Patient: Female, age 58
A 58-year-old woman visited her primary physician with a chief complaint of exertional dyspnea that began 2 months before hospitalization. Chest radiography showed a reticulated pattern in both lower lung fields and bilateral hilar lymphadenopathy. The patient was referred to our hospital and admitted for further evaluation.
She was a current smoker with 60-pack-year smoking history. The findings on admission were as follows: New York Heart Association (NYHA) Class III, body temperature, 36C; blood pressure, 118/72 mmHg; pulse rate, 78/min; respiratory rate, 28/min; and SpO2, 88% (room air).
The laboratory tests on admission (Table 1) showed mild elevations in the patient's lactate dehydrogenase (LDH), surfactant protein-D (SP-D), carcinoembryonic antigen (CEA), and rheumatoid factor (RF) levels. The patient was negative for all connective tissue disease (CTD) markers. An arterial blood gas analysis showed hypoxemia and respiratory alkalemia. Pulmonary function tests showed a mild restrictive disorder (vital capacity, 76.9%), whereas the diffusing capacity of the lung for carbon monoxide (DLCO), as determined by the steady state method, was reduced to 33.5% of the predicted value. An electrocardiogram showed peaked p waves in leads II, aVF, and V1. Echocardiography showed that the left ventricular systolic function was maintained, while the right ventricular systolic pressure (RVSP) and tricuspid regurgitation pressure gradient (TRPG) were mildly elevated at 52.0 mmHg, 42.0 mmHg, respectively and the right ventricle was enlarged. We did not perform a 6-minute walk test. Chest radiography on admission (Fig. 1) showed a reticular pattern in both lower lung fields, bilateral hilar adenopathy, and right atrial enlargement. Chest computed tomography (CT) on admission (Fig. 2) showed bilateral hilar and mediastinal lymphadenopathy, ground glass opacities with lobular septal thickening, predominantly in both lower lung fields, and pulmonary artery enlargement.
Bronchoscopy was performed on hospital Day 5. TBLB of the right lower, middle, and upper lobes was performed. The histopathology was nonspecific, showing only alveolar septal fibrosis and small round cell infiltration, leading to a pathological diagnosis of chronic interstitial pneumonitis. The TBLB findings were again reviewed after the diagnosis was made. Although alveolar septal fibrosis and the fibrous obliteration of the small veins and venules were present (Fig. 3), these changes were slight and could not lead to the correct diagnosis. A thoracoscopic lung biopsy was contraindicated because of the high risk of morbidity and mortality. She was discharged from hospital on Day 17 with home oxygen therapy (1.5 L/min at rest and 3 L/min during exertion) to maintain SpO2 level of >90%. We continued the prescription of furosemide (20 mg/day) and enalapril (2.5 mg/day), which had been prescribed by her primary care doctor before admission.
However, the patient's symptoms did not improve. At approximately 6 months after her discharge from hospital, her dyspnea worsened due to a cold and she revisited our hospital. Since her SpO2 was 80-85% with 2 L/min of oxygen by cannula, the patient was readmitted to our hospital.
Laboratory tests showed an elevated LDH level, severe hypoxemia and the deterioration of her respiratory alkalemia (Table 2). An electrocardiogram showed peaked p waves in leads II, aVF, and V1, a deep S wave in lead I, and a negative T wave in lead III, all of which were consistent with right heart overload. Echocardiography showed a decreased left ventricular systolic function with an ejection fraction (EF) of 50%. Her RVSP and TRPG values were further elevated to 72.0 mmHg and 60.0 mmHg, respectively, and right ventricular enlargement and ventricular septal flattening were observed. In addition to a reticular pattern in both lower lung fields and bilateral hilar lymphadenopathy, chest radiography also showed right atrial enlargement and a right pleural effusion (Fig. 4). Chest CT revealed an increase in bilateral hilar and mediastinal lymphadenopathy, a small amount of right pleural effusion, a severely enlarged pulmonary artery, increased pulmonary vascular markings, and a reticular granular pattern, predominantly in the lower lung fields (Fig. 5). We could not perform pulmonary function tests or a 6-minute walk test.
Based on the marked hypoxemia, the imaging findings of a reticular pattern with lobular septal thickening, and the TBLB findings during her previous hospitalization, an acute exacerbation of interstitial pneumonitis was initially considered. Steroid pulse therapy (methylprednisolone [1 g for 3 days]) was started on admission. Her SpO2 was maintained at about 95% with an oxygen cannula (2 L/min), and there was a slight temporary improvement in her exertional dyspnea. However, on hospital Day 14, the patient's dyspnea and oxygenation worsened, and 12 L/min of 50% oxygen by venturi mask was required to achieve an SpO2 of 95%. Thus, a second course of steroid pulse therapy was administered. In addition, her brain natriuretic peptide (BNP) was elevated to 827 pg/mL, pleural effusion developed, and echocardiography showed an increase in TRPG to 62.1 mmHg (Fig. 6a). Diuretics were added to treat the patient's worsening right heart failure.
Her respiratory status improved with an SpO2 level of >=90% on 6 L/min of oxygen by cannula. However, the patient developed severe lower leg edema, and echocardiography on hospital Day 42 showed a further increase in TRPG to 72.9 mmHg (Fig. 6b). For the PH with right heart failure, beraprost sodium (120 mug/day) was started on hospital Day 43. On hospital Day 48, however, her respiratory status worsened again and required 8 L/min of oxygen by reservoir mask. Chest radiography showed an increased reticular pattern in both lungs, again suggesting an acute exacerbation of interstitial pneumonitis. A third course of steroid pulse therapy was given, and then prednisolone (30 mg) was initiated as an after-treatment. Nevertheless, the respiratory insufficiency progressed, and the patient died suddenly on hospital Day 59 (Diagram: Fig. 7).
Consent was obtained from the patient's family for an autopsy. The left lung weighed 485 g, and the right lung weighed 445 g. A histopathological examination showed hyaline fibrosis of the alveolar septa and fibrous obliteration and concentric intimal thickening of the venules (Fig. 8a and b). Heath-Edwards grade II medial hypertrophy of the pulmonary artery was present, but plexiform lesions were not observed (Fig. 8c). There were also dilated, multi-layered capillaries, hemorrhages in the alveolar spaces and alveolar septum, and areas of hemosiderosis (Fig. 8d). The mediastinal lymph nodes were enlarged to 40 mm x 35 mm x 15 mm, with enlarged lymph sinuses and histiocytic hemophagocytosis (Fig. 8e). A diagnosis of PVOD was made based on the clinical course and autopsy findings. We concluded that her cause of death was respiratory failure by progressive right heart failure.
Keywords: exertional dyspnea, pulmonary hypertension, pulmonary veno-occlusive disease, sudden death
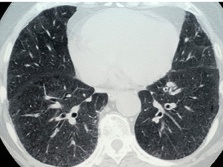
Image caption: c: Chest CT on initial admission (mediastinum). Pulmonary artery enlargement was observed.